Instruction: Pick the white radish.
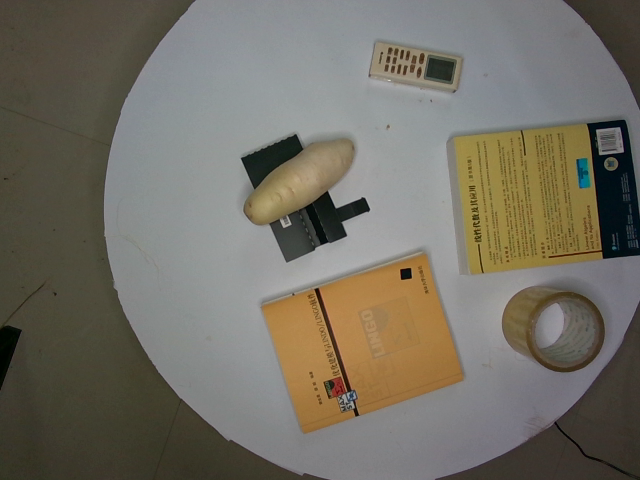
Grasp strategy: vertical